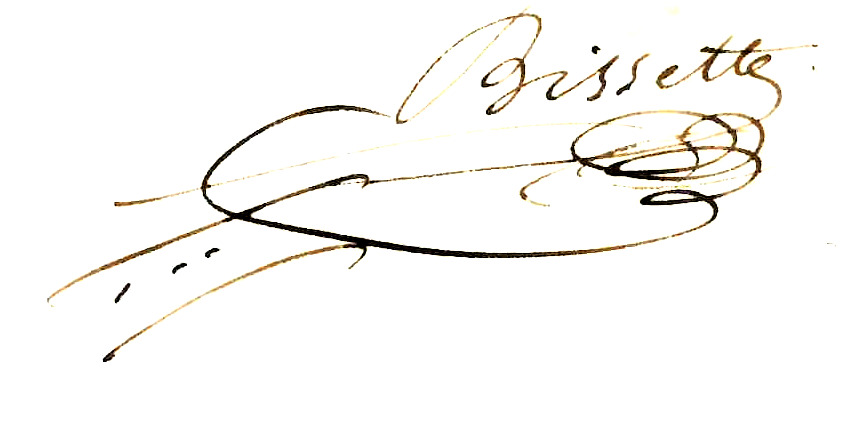
Signature of: cyrille bissette